Question: What appears to be the issue?
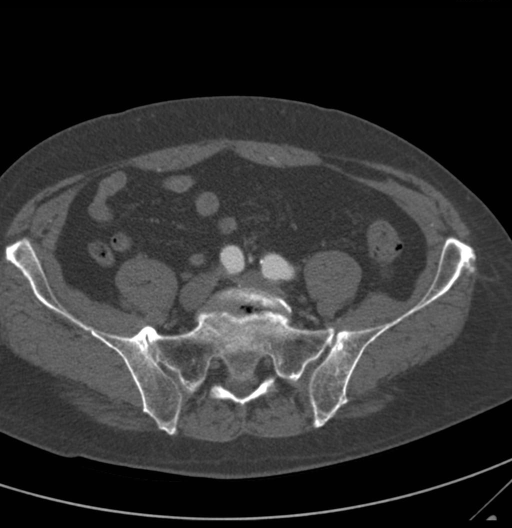
Answer: The findings suggest The axial CT image demonstrates a 2.4-cm fusiform aneurysm of the celiac artery.  The origin of this aneurysm is patent.  Also seen within the celiac aneurysm is an extensive mural thrombosis in the distal half of the aneurysm.  The splenic and
gastroduodenal arteries are patent.

There also is a fusiform infrarenal aortic aneurysm identified measuring 4 cm.  There is also an intimal flap along the abdominal aortic vasculature.  The aorta returns to normal diameter of 2 cm just prior to the bifurcation of the common iliac arteries.

In addition there is also a distal left common iliac artery dilation with a diameter of 1.5 cm.. This is a axial CT w/ contrast of a 1.5cm aneurysm of the left common iliac artery.. The patient might have a history of A 75-year-old white man with a history of smoking and mid-abdomen pain..